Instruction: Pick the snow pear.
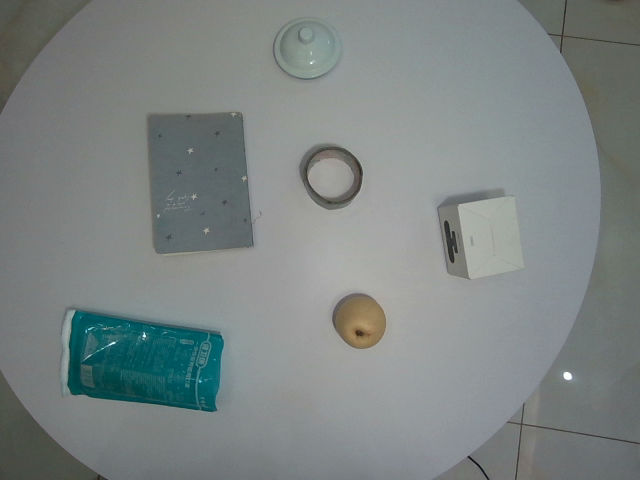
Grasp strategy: vertical